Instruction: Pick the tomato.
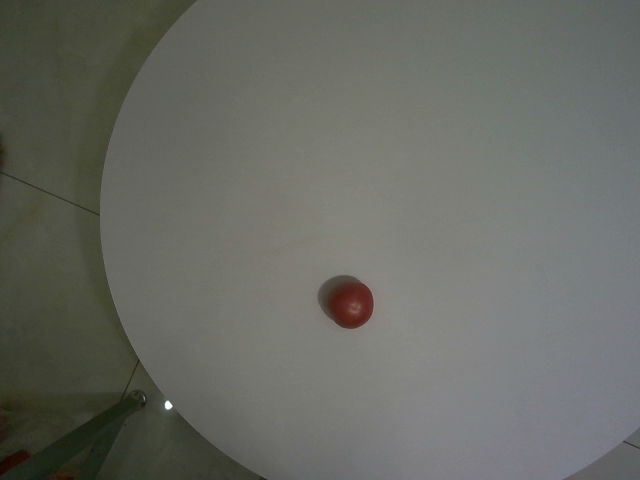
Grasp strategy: vertical